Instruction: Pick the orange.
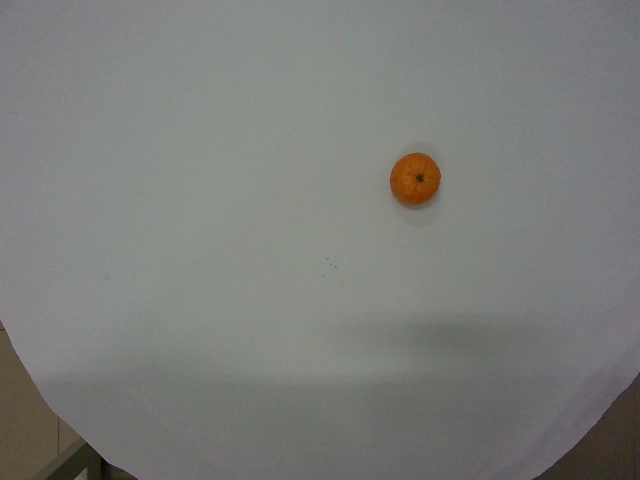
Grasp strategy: vertical